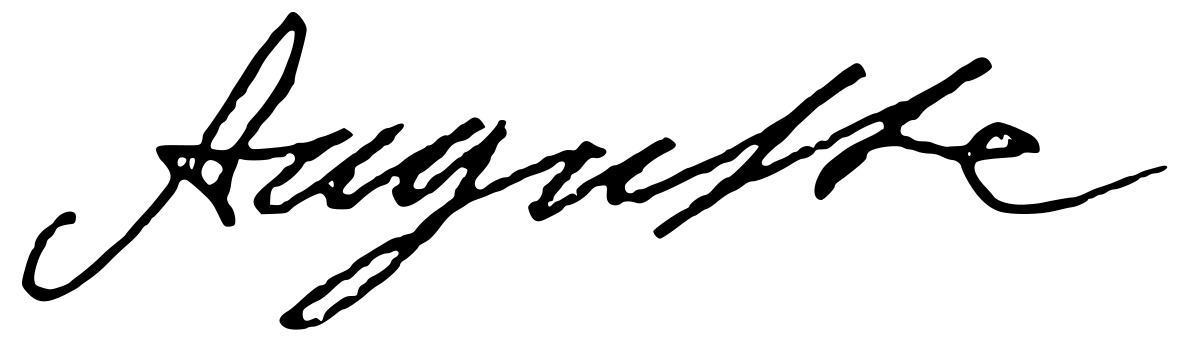
Signature of: princess augusta of saxe gotha